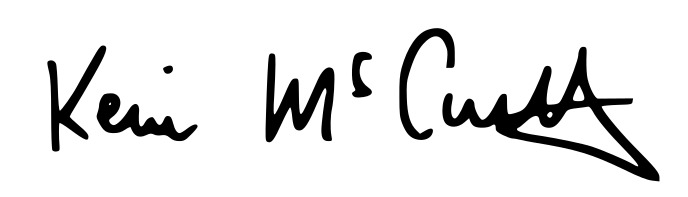
Signature of: kevin mccarthy